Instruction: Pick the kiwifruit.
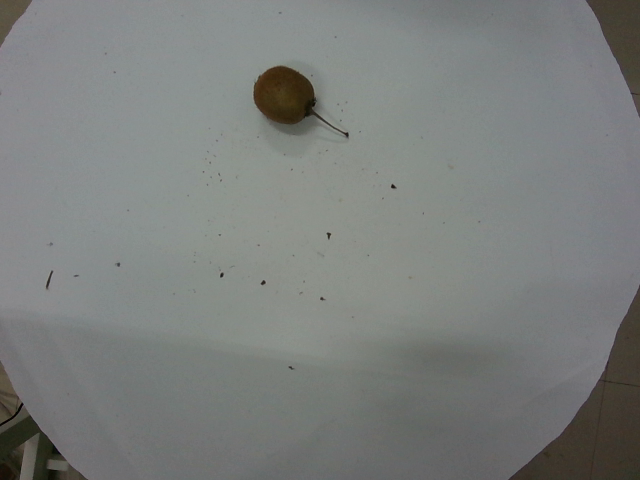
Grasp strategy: vertical